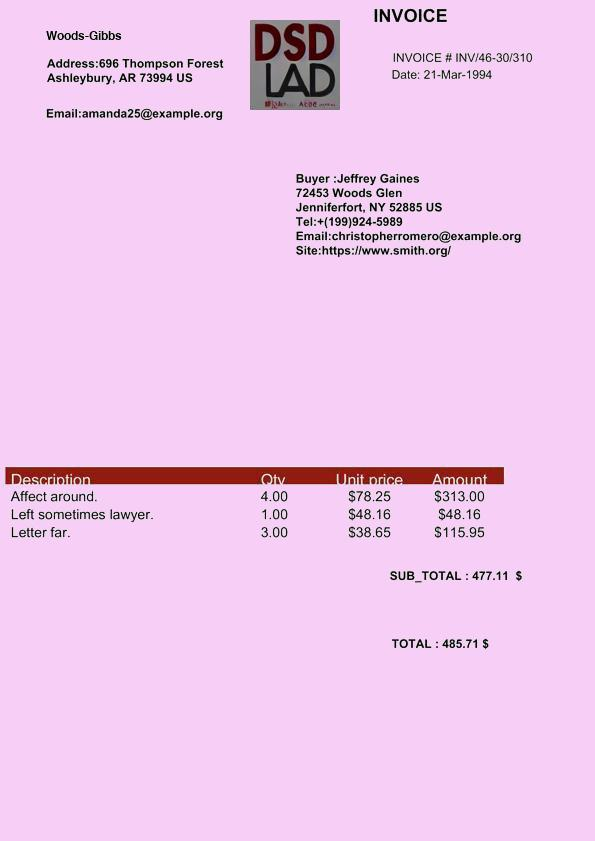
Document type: Invoice